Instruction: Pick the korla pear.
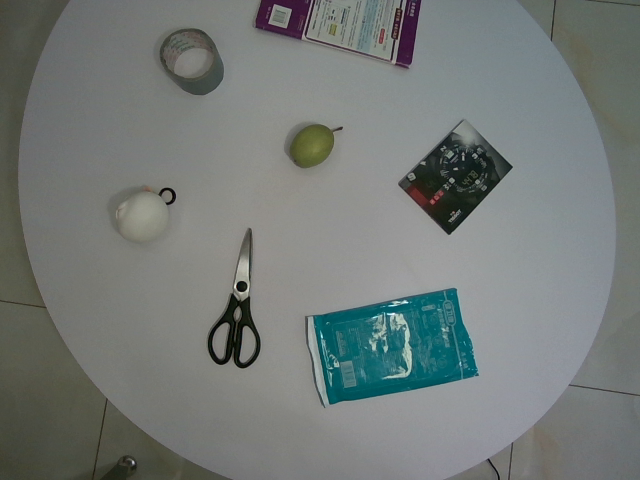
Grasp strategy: vertical